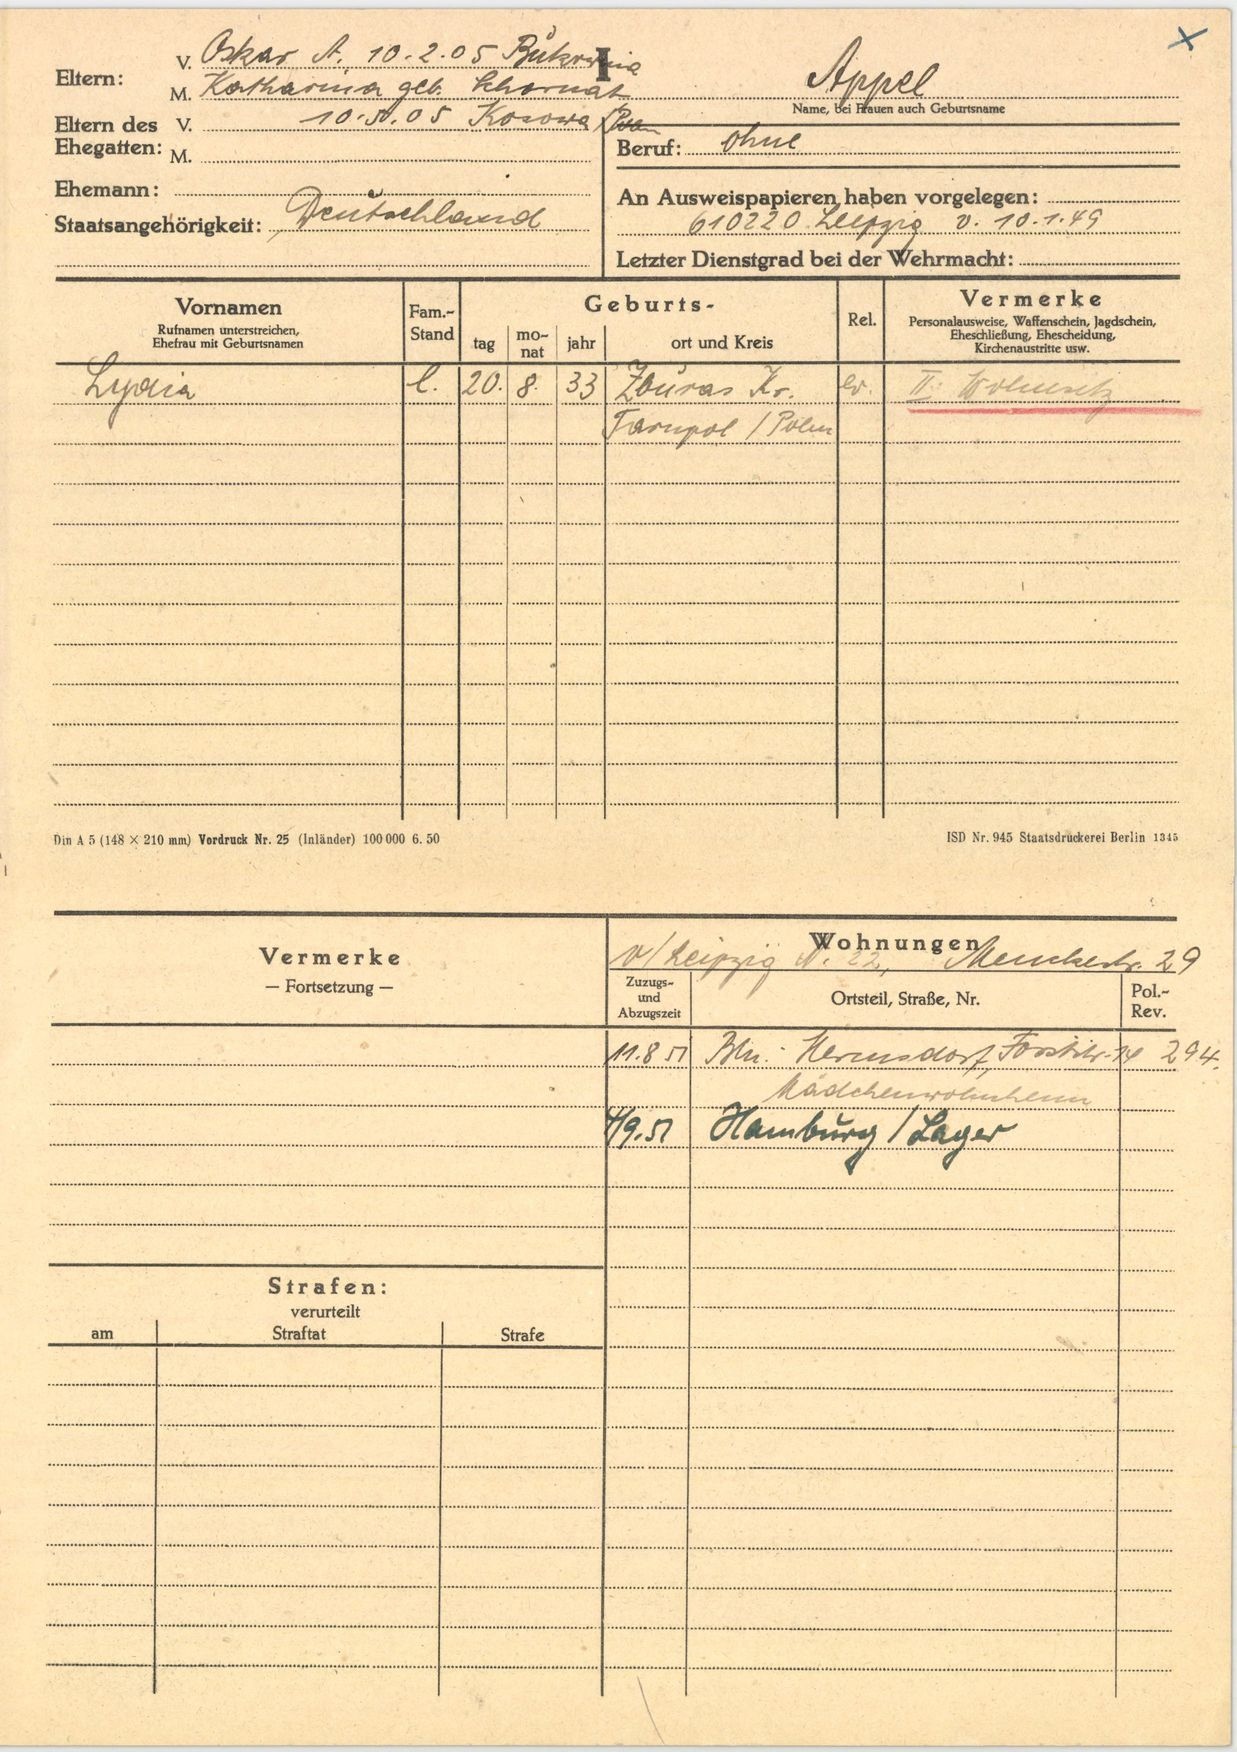
Appel